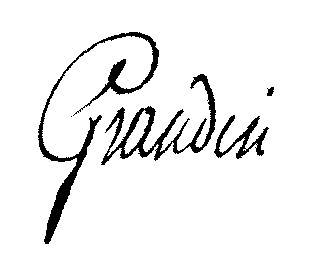
Signature of: françois marie christophe grandin